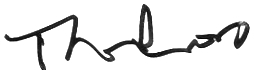
Signature of: tadeusz ross